Question: What appears to be the issue?
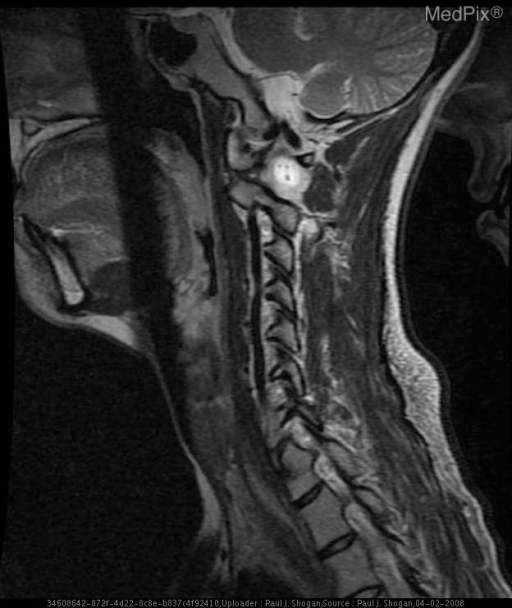
Answer: The findings suggest Occlusion of the right vertebral artery at the C1-2 level with subacute infarction of the right lateral medulla oblongata, and chronic infarction of the left flocculonodular lobe, as a result of traumatic chiropractic cervical manipulation.. T2 weighted sagittal image of the left vertebral artery reveal a normal T2 signal related flow void.. The patient might have a history of 28 y.o. woman, four months postpartum, with onset of neck pain, severe vertigo associated with severe vomiting, anesthesia of the right hemi-facial region and loss of sensation in the region of the left upper and lower extremities immediately following cervical chiropractic manipulation.  The patient was unsuccessfully treated for vertigo associated with Meniere’s disease. The patient underwent a second cervical chiropractic treatment 15 days later, and presented with recurrent severe vertigo and associated hemi-anesthesia and difficulty phonating.  Imaging was obtained one month following the initial chiropractic treatment.